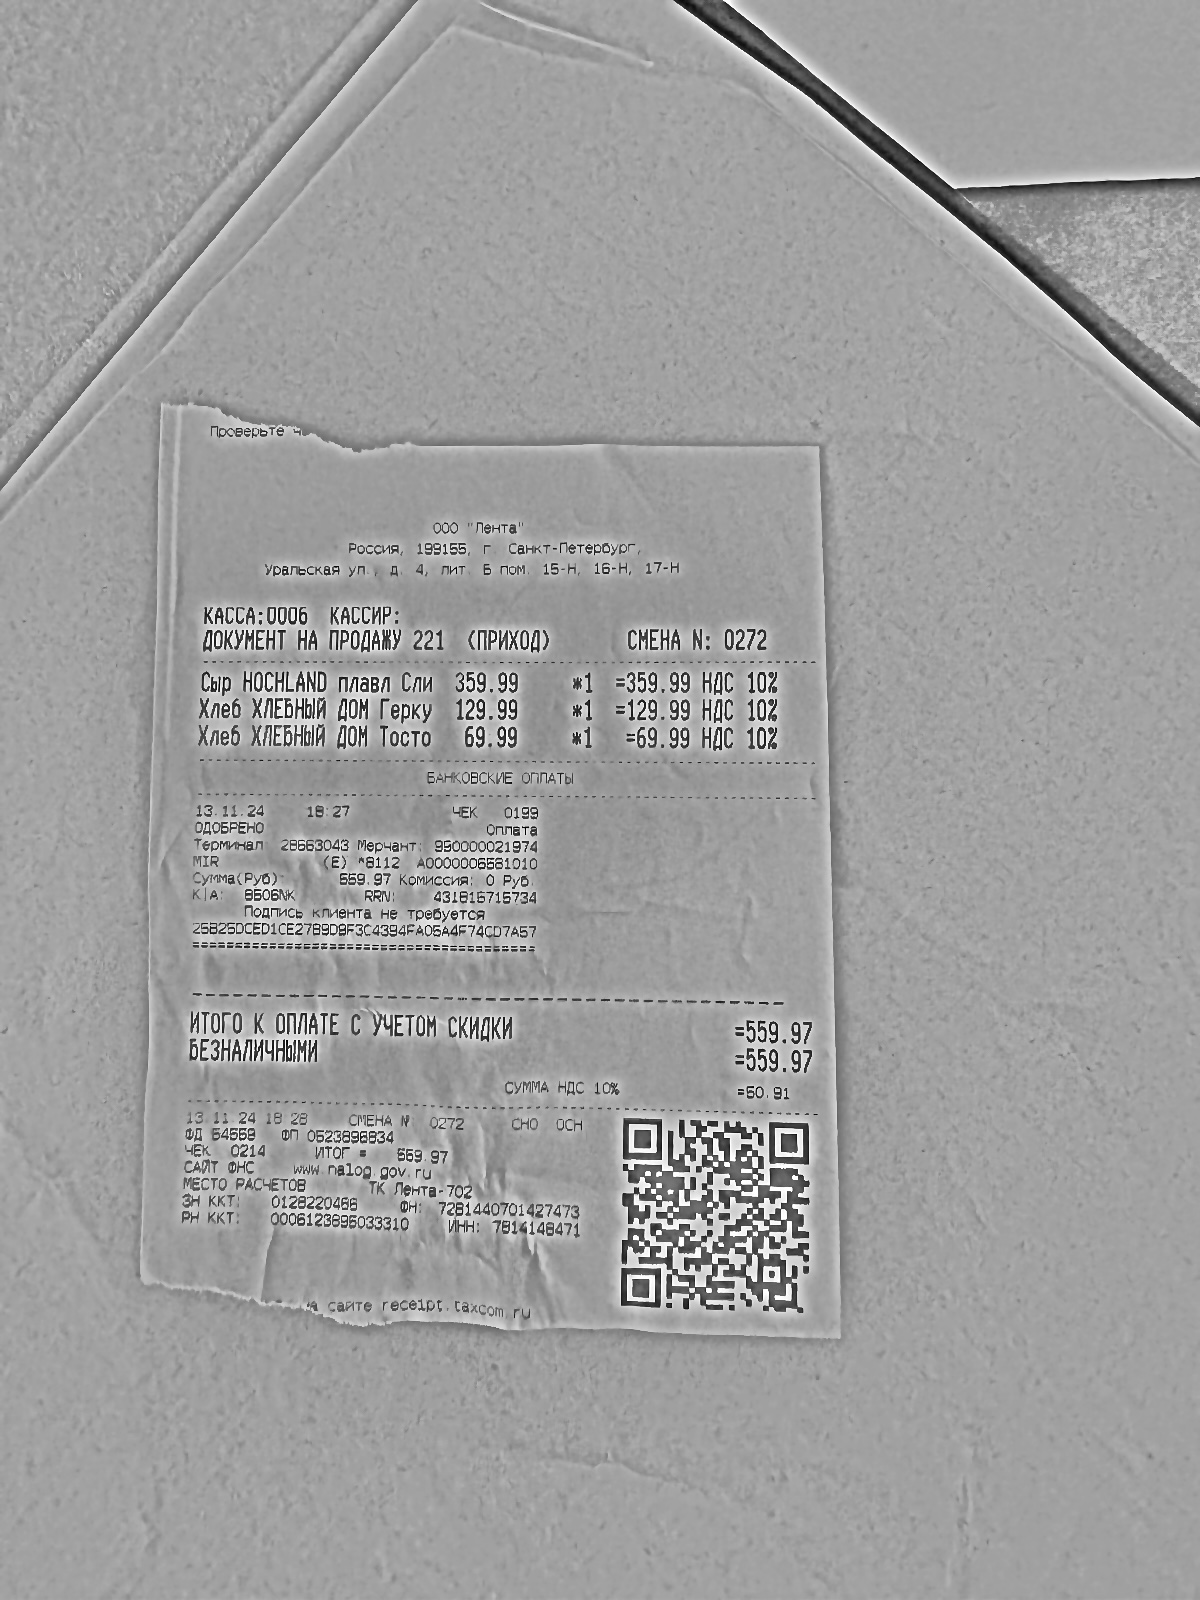
Продавец: ООО "Лента"
ИНН: 7514148471
Дата: 13.11.24
Товары: Сыр HOCHLAND плавл Сли; Хлеб ХЛЕБНЫЙ ДОМ Герку; Хлеб ХЛЕБНЫЙ ДОЛ ТОСТО
Количество: 1.000; 1.000; 1.000
Цена: 359.99; 129.99; 69.99
Сумма: 359.99; 129.99; 69.99
Итого: 559.97